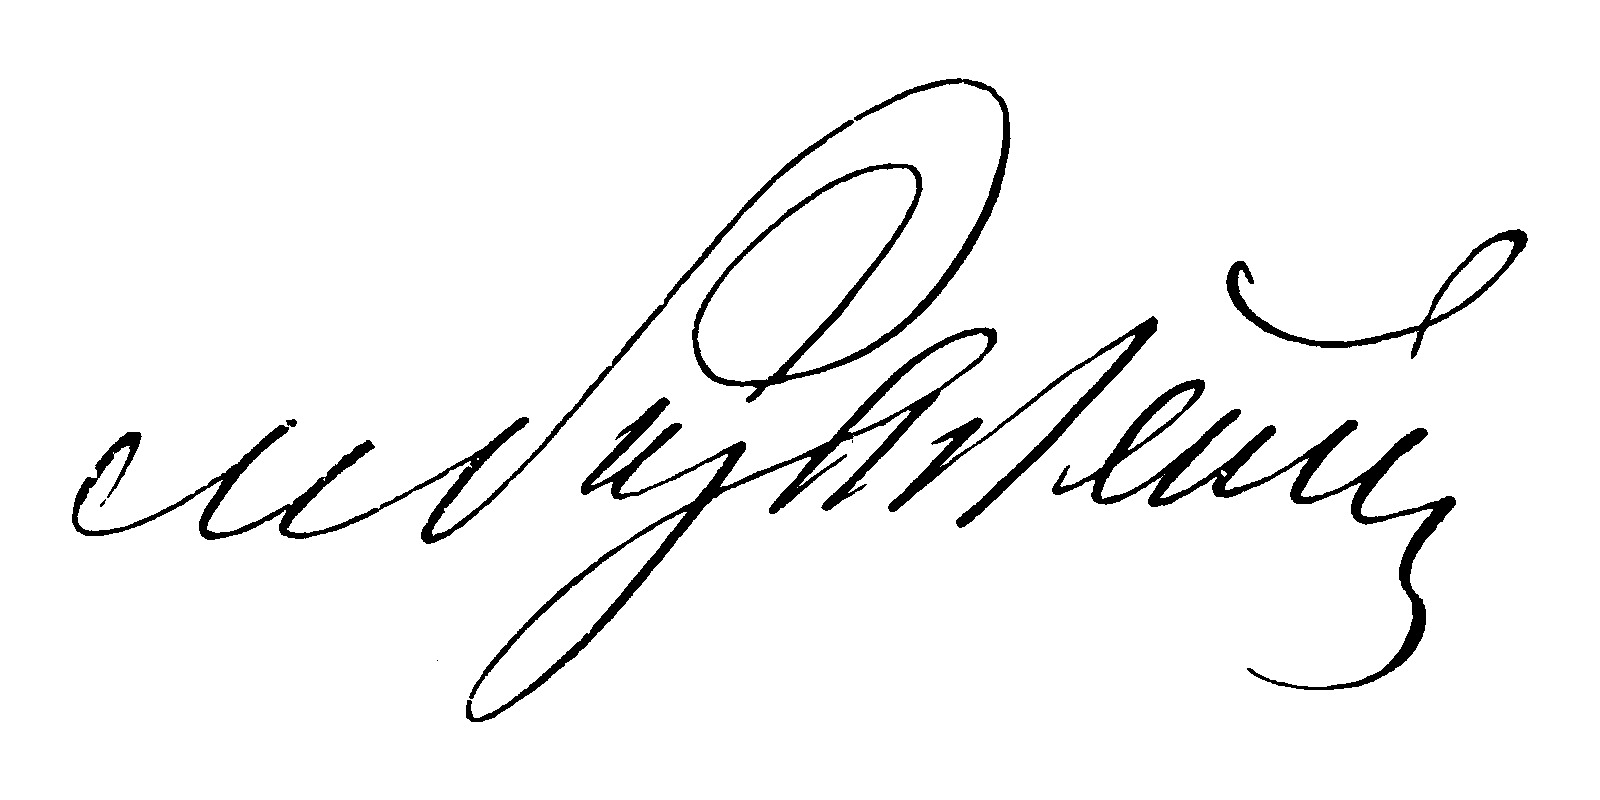
Signature of: mikhail rosenheim